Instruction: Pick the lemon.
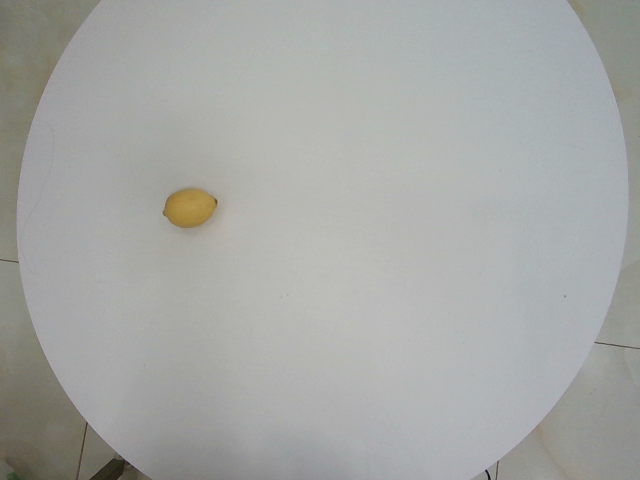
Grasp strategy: vertical